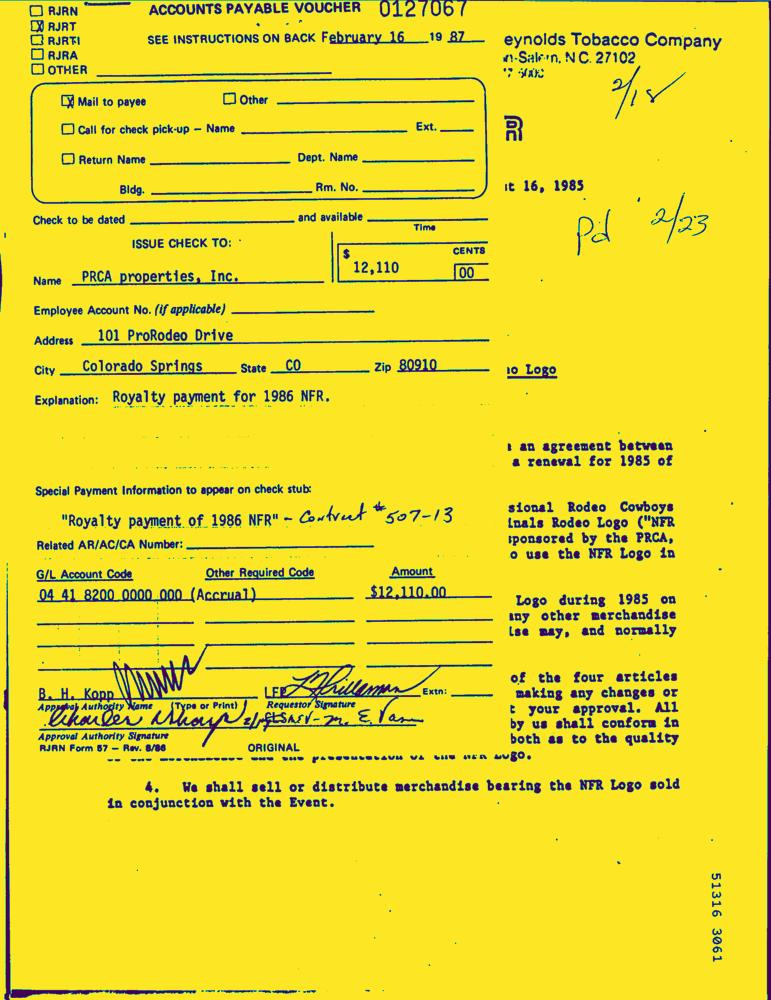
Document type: Invoice-Doc